Question: What is the suspected problem?
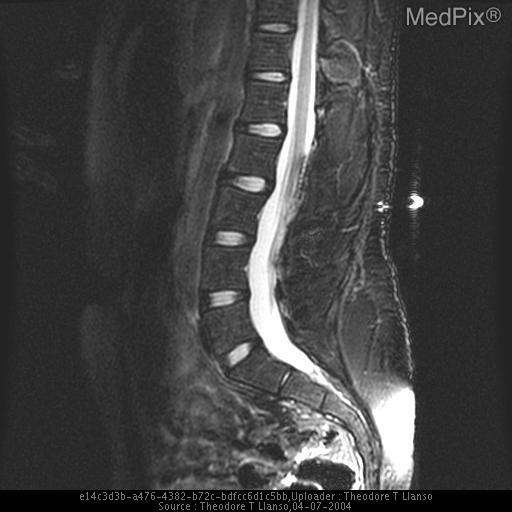
Answer: The findings suggest Lipoma at level L2 and Filum terminale.
Cord rotated with fibrous band posteriorly at L2-3.. A lipoma with chemical shift artifact and fibrous attachment to cord is present at L23 along with a second lipoma of the filum terminale.. The patient might have a history of 17 Year old who at age 10 underwent surgery fo a tethered cord..